Question: Can you provide the account number mentioned in the document?
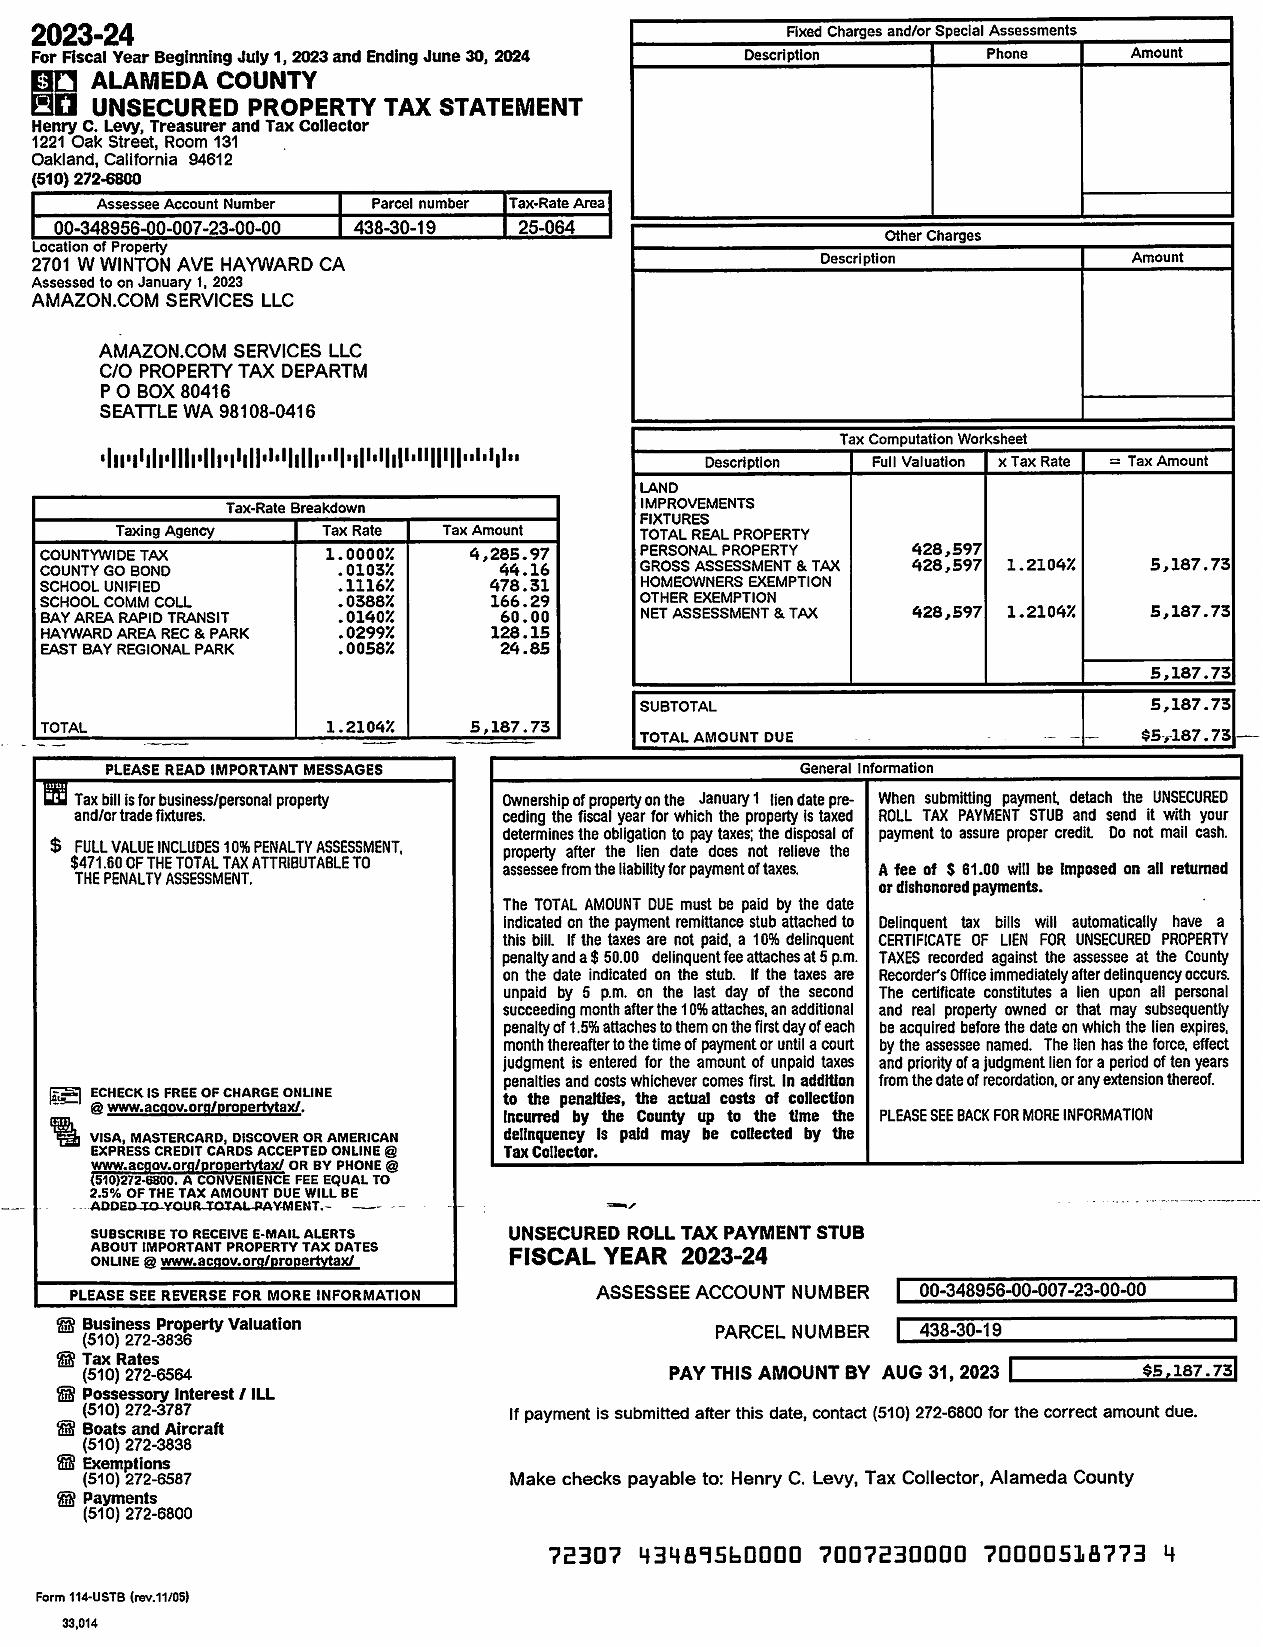
Answer: "00-348956-00-007-23-00-00"